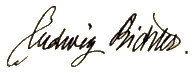
Signature of: ludwig richter